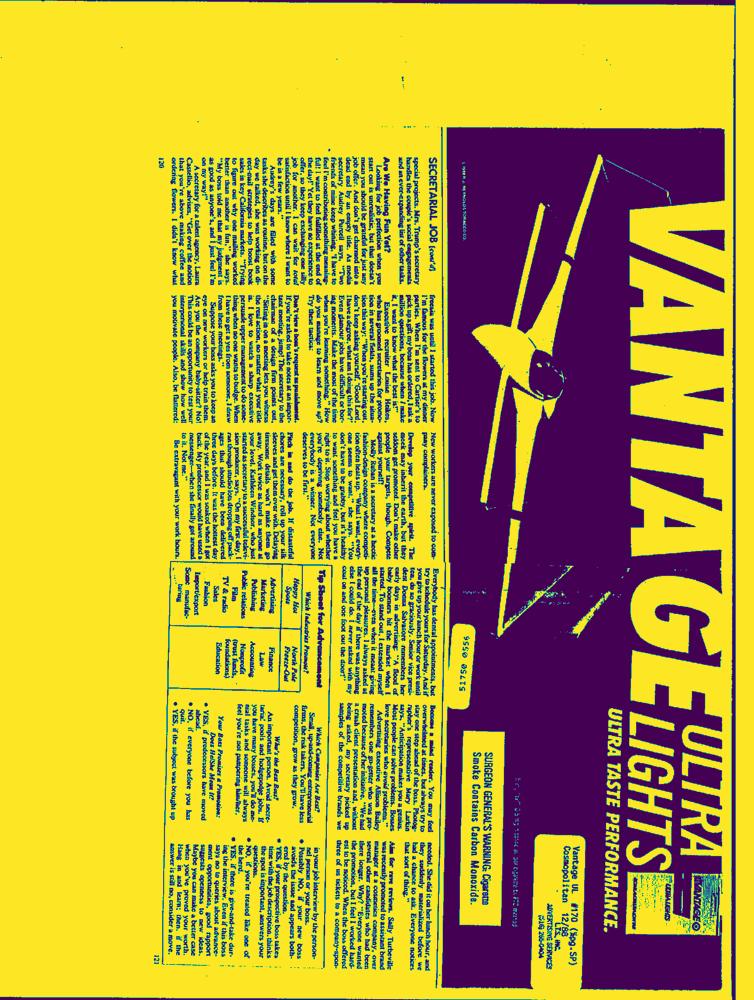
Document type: AD